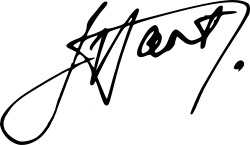
Signature of: marty rhone